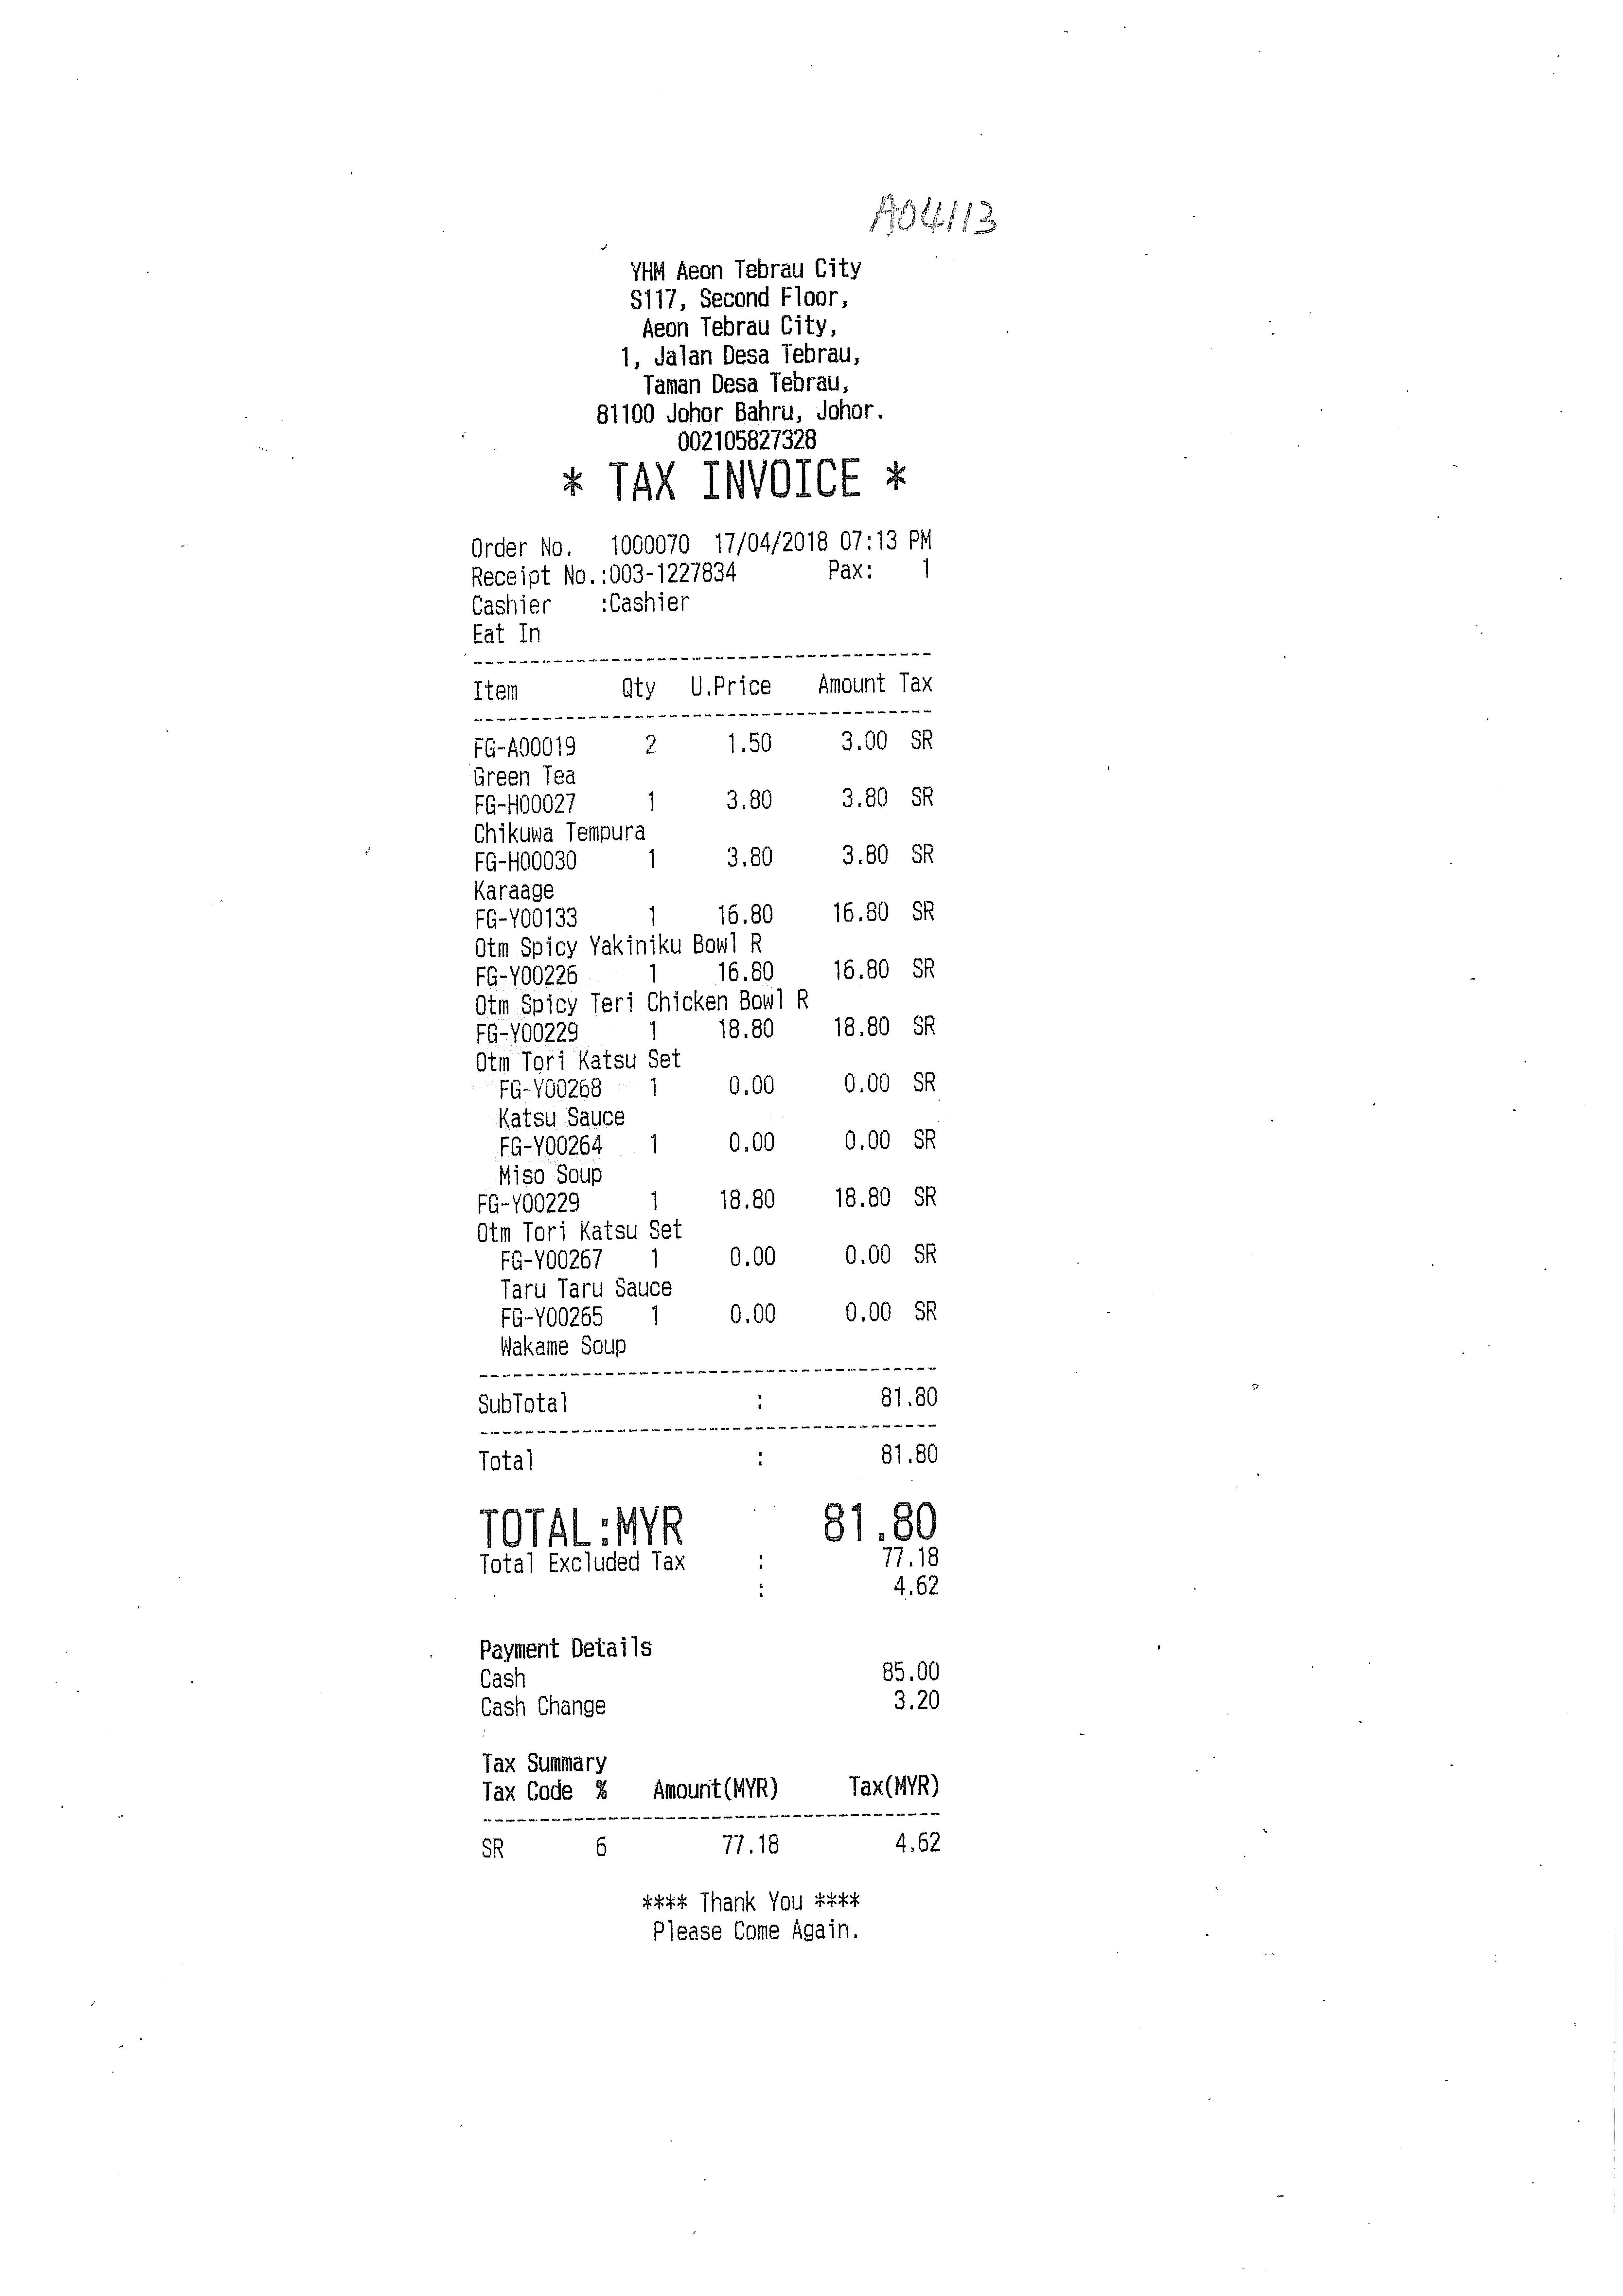
YHM AEON TEBRAU CITY
S117, SECOND FLOOR,
AEON TEBRAU CITY,
1, JALAN DESA TEBRAU,
TAMAN DESA TEBRAU,
81100 JOHOR BAHRU, JOHOR.
002105827328
* TAX INVOICE *
ORDER NO.
1000070
17/04/2018
07:13 PM
RECEIPT NO. :003-1227834
PAX:
1
CASHIER
:CASHIER
EAT IN
ITEM
QTY
U.PRICE
AMOUNT
TAX
FG-A00019
2
1.50
3.00
SR
GREEN TEA
FG-H00027
1
3.80
3.80
SR
CHIKUWA TEMPURA
FG-H00030
1
3.80
3.80
SR
KARAAGE
FG-Y00133
1
16.80
16.80
SR
OTM SPICY YAKINIKU BOWL R
FG-Y00226
1
16.80
16.80
SR
OTM SPICY TERI CHICKEN BOWL R
FG-Y00229
1
18.80
18.80
SR
OTM TORI KATSU SET
FG-Y00268
1
0.00
0.00
SR
KATSU SAUCE
FG-Y00264
1
0.00
0.00
SR
MISO SOUP
FG-Y00229
1
18.80
18.80
SR
OTM TORI KATSU SET
FG-Y00267
1
0.00
0.00
SR
TARU TARU SAUCE
FG-Y00265
1
0.00
0.00
SR
WAKAME SOUP
SUBTOTAL
:
81.80
TOTAL
:
81.80
TOTAL:MYR
81.80
TOTAL EXCLUDED TAX
:
77.18
:
4.62
PAYMENT DETAILS
CASH
85.00
CASH CHANGE
3.20
TAX SUMMARY
TAX CODE
AMOUNT(MYR)
TAX(MYR)
SR
6
77.18
4.62
**** THANK YOU ****
PLEASE COME AGAIN.
%